Question: Describe the condition in detail:
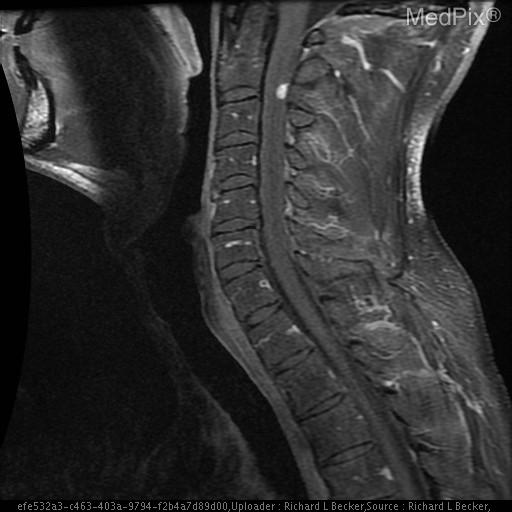
Answer: The disease is discussed as: Hemangioblastomas account for 2% of all primary cord tumors.  Most occur in the dorsal portion of the cord, with 60% intramedullary and 40% intradural/extramedullary.  They are frequently solitary (80%), with the most common location thoracic (50%), with 40% occurring in the cervical region.  These tumors manifest in the fourth decade and 1/3 of patients have von Hippel-Lindau disease.  They often present as intramedullary cysts with one or more vascular nodules and dilated, tortuous veins usually on the dorsal surface of the cord, seen on angiography.  About 40% of all hemangioblastomas and 60% of intramedullary hemangioblastomas are associated with a syrinx.

MR findings typically show an enlarged, sometimes irregular widening of the cord that is predominately hypointense on T1WI and becomes hyperintense on T2WI.  This is due to the cystic component, which is also indistinguishable from the surrounding edema on T2WI.  The tumor nidus may sometimes be seen as isointense (to cord), nodular on T1- weighted sequence within the intramedullary or intradural cystic cavity, but becoming hyperintense on T2WI (usually indistinguishable from the cystic cavity or surrounding edema).  An associated syrinx may be quite extensive, extending over multiple levels above and below the tumor.  Reports have shown that the tumor nidus rapidly and intensely enhances on T1WI following the administration of gadopentetate dimeglumine, helping to demarcate the tumor from the surrounding edema, thus providing valuable preoperative localization.  Additionally, focal areas of signal void on both T1- and T2WI may be seen, depicting the flow in dilated feeding/draining vessels.  Initial experience suggests that a densely enhancing solid tumor nodule within a large "syrinx" cavity and associated "feeding" vessels is highly suggestive, if not diagnostic, of a hemangioblastoma.